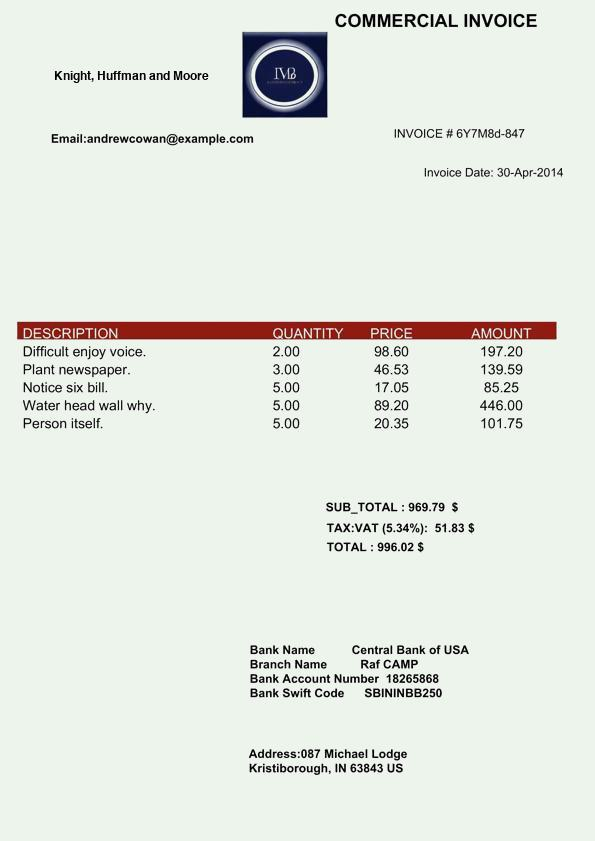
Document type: Invoice